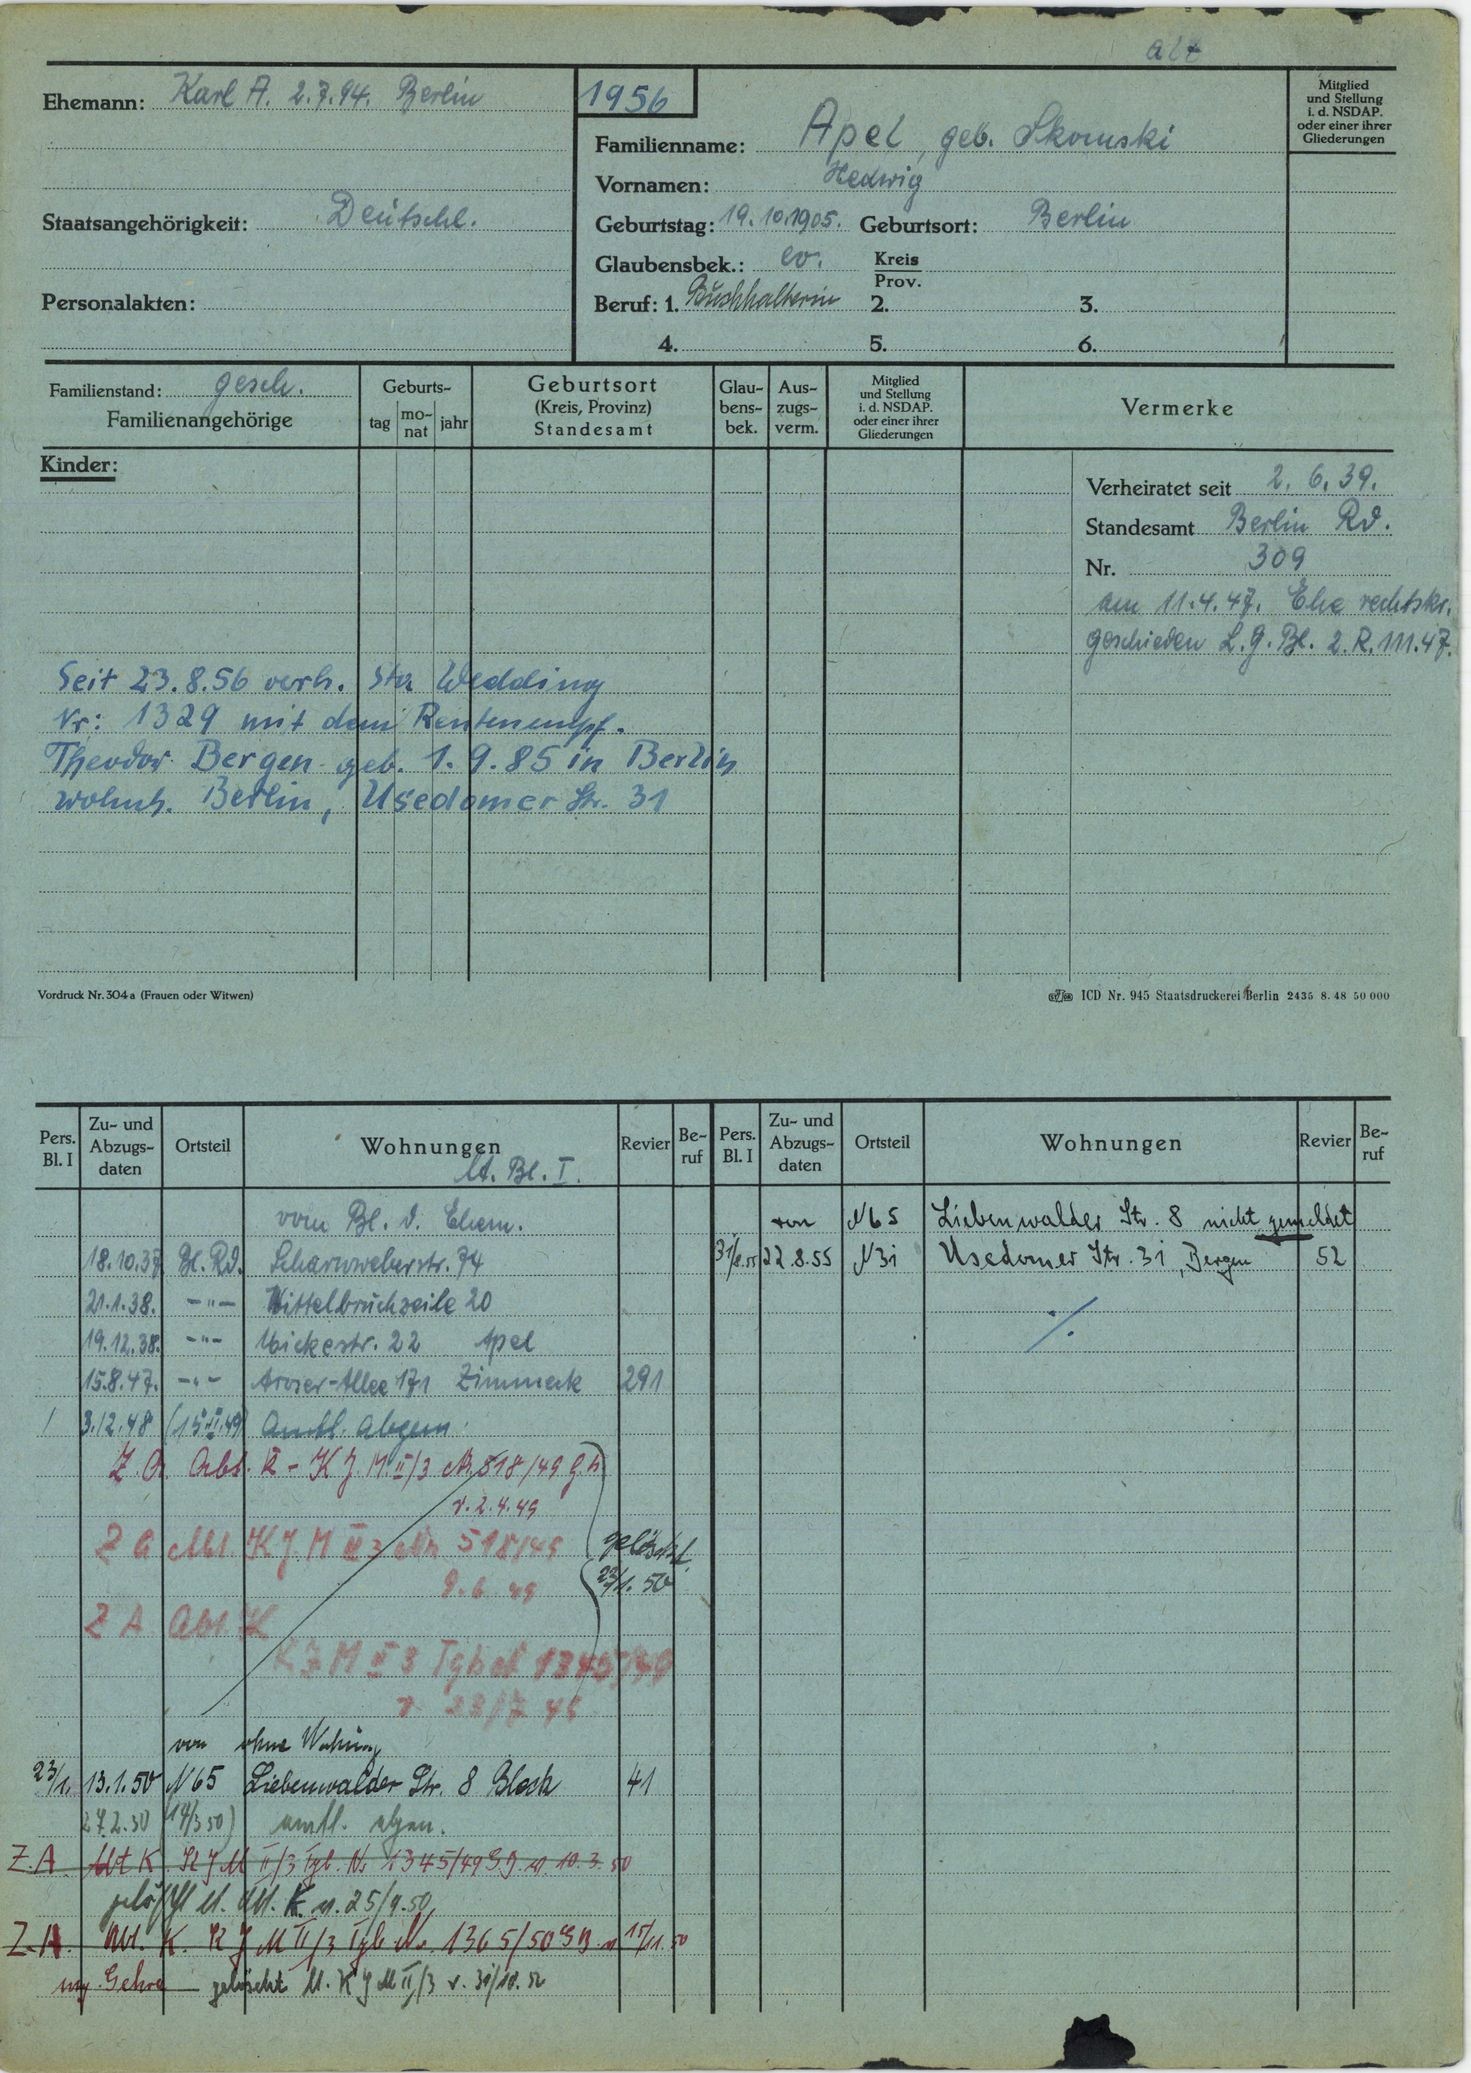
Apel, geb. Skomski